Question: Describe the condition in detail:
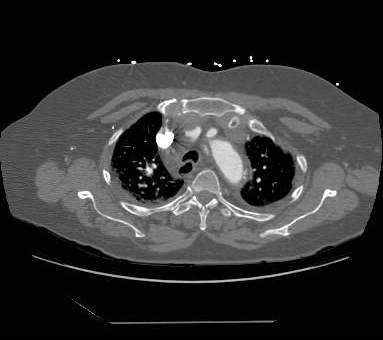
Answer: The disease is discussed as: Multidetector CT imaging, with faster acquisition of images and utilization of contrast-tracking/event-triggering protocols like CARE Bolus (Siemens) or SmartPrep (GE), is fast becoming the imaging modality of choice for many acute clinical settings such as trauma and the diagnoses of pulmonary embolism as well as aortic dissection.  For the purposes of aortic dissection, the literature advocates at least a four-row CT scanner, with 150 ml dose of non-ionic contrast material intravenously at a rate of 3 ml/sec, with the region of interest for the event-triggering at the level of the thoracic descending aorta.

Aortic dissection is a life-threatening condition that is the most common cause of aortic emergency.  Classification of aortic dissection can be via the DeBakey system, but a simpler Stanford system is now commonly used.  Under the Stanford classification system, a dissection involving the ascending aorta is a type A and any dissection which is limited to the descending thoracic aorta (distal to the left subclavian artery origin) is a type B.  Stanford type A dissections are treated surgically, as these have life-threatening complications such as hemopericardium, dissection which compromises the coronary artery ostia and subsequent massive myocardial infarcts, and severe acute aortic insufficiency causing heart failure and death. Stanford type B dissections, on the other hand, are typically more stable and can be treated medically with close surveillance.